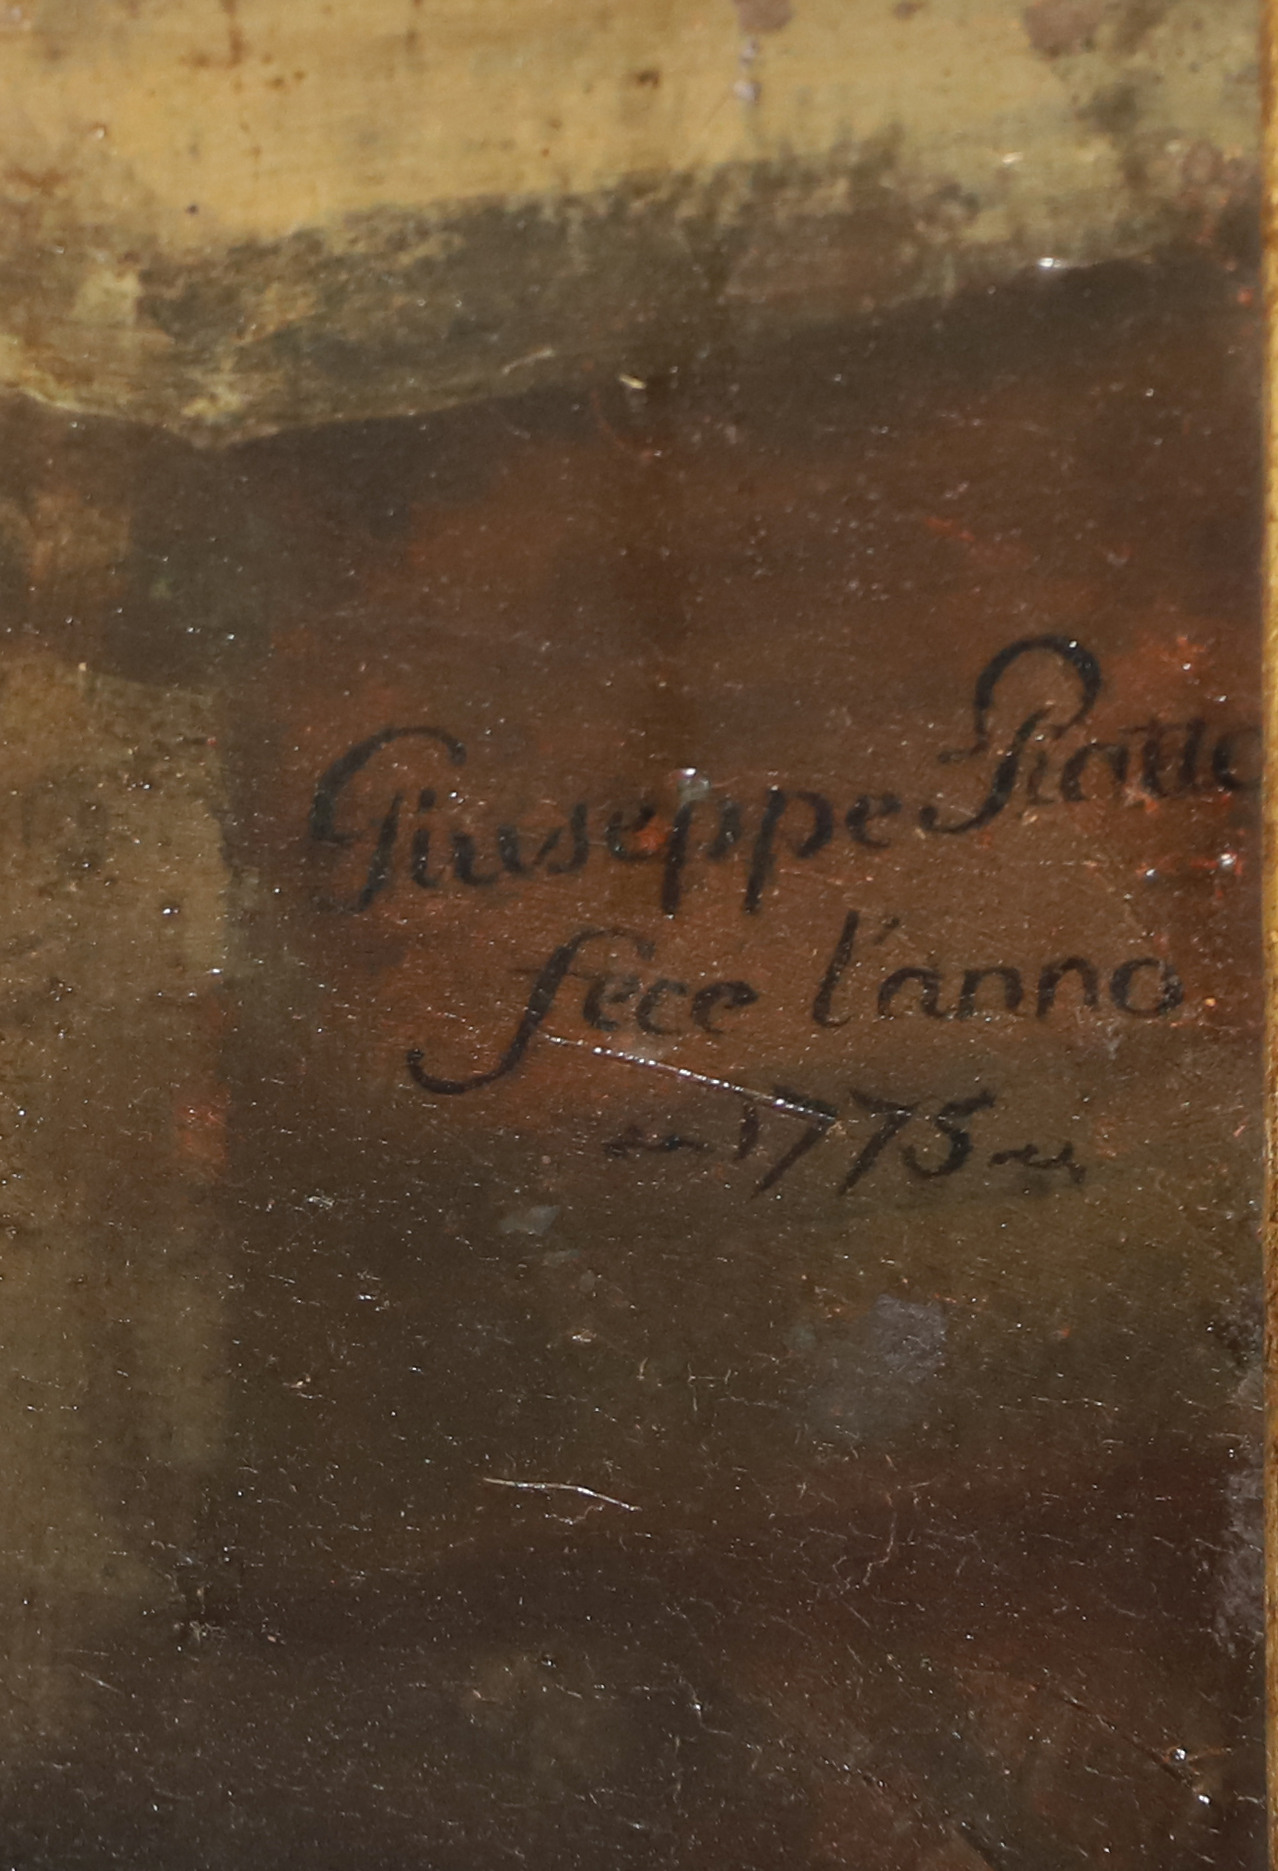
Signature of: giuseppe piattoli